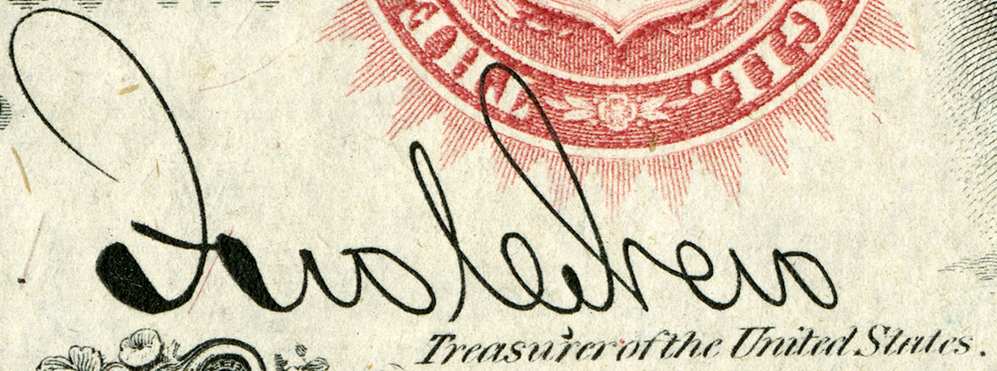
Signature of: john c new